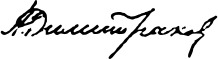
Signature of: alexandar dimitrakov